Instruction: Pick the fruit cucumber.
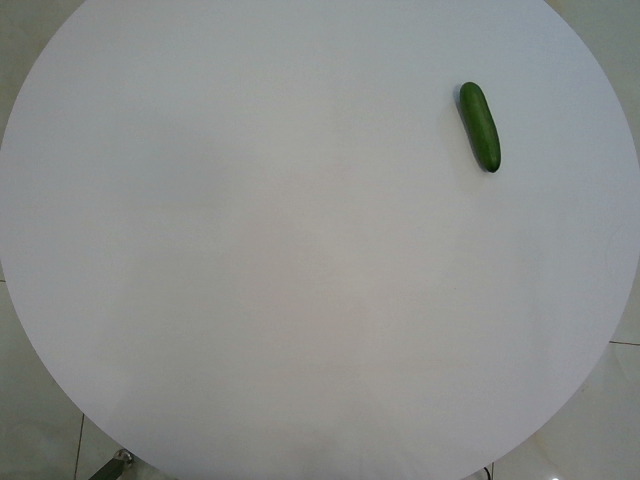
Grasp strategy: vertical